Question: Describe the condition in detail:
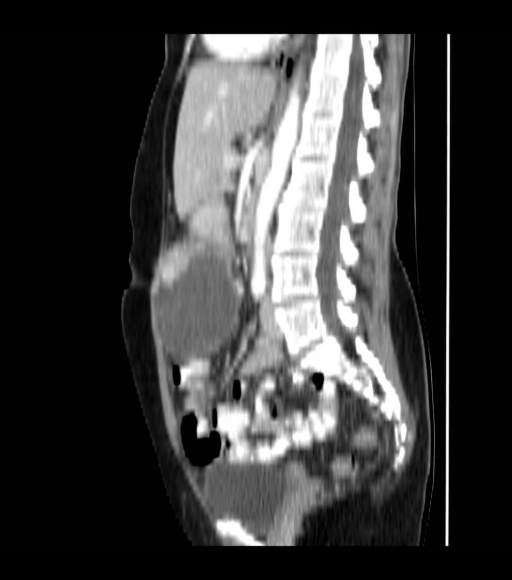
Answer: The disease is discussed as: Synovial sarcoma is an uncommon variant of the soft tissue sarcomas, occuring in less than 10% of adult cases. Although the typical clinical presentation is a young adult with a painless rapidly growing extremity mass (80-95%of patients), there is a wide age variation with most common age group being the 15-35 year age group. Besides the extremities, primary synovial sarcomas have been described throughout the body to include the heart, brain, and abdomen.

Sarcomas are classified according to the tissue they most closely resemble, as such, synovial sarcoma is classically described as a having a biphasic fibrous spindle cell population admixed with an epitheliod component. They likely originate from genetic mutations in totipotent mesenchymal cells, which may explain variations in histologic and anatomic presentation as well as the clinical course of the neoplasm. The translocation t(X:18) is present in greater than 90% of synovial sarcomas.

Radiographs of these patients may be nomral in one-half of patients. Thirty percent of masses shows calcification or less commonly ossification.  In 11-20% of patients, bony erosion of the adjacent bone can be seen.  Both CT and MRI can show areas of necrotic or hemoorhage that appear as aresa of low attenuation on CT images and high attenuation on T2-weighted MR images. Both modalities can demonstrate a multilobulated lesion with septation. Fluid-fluid levels may be seen in areas of hemorrhage. For staging of tumors, MRI is the best modality.  The histologic and chromosomal findings described above are often the key to diagnosis.

Treatment for all synovial sarcomas is resection. According to a retrospective study performed by Ferrari et al, primary synovial sarcoma with clear margins and no evidence of metastases carries a 5-year overall survival of greater than 70%(1). That rate decreases to less than 40% with locally advanced disease. Unfortunately, nearly 60% of those with macroscopically resected disease developed metastases within 5 years (primarily to the lungs and liver). Nearly 40% of patients also receiving chemotherapy (doxyrubicin, cyclophosphamide, and occasionally cisplatin) developed metastases within 5 years (1).